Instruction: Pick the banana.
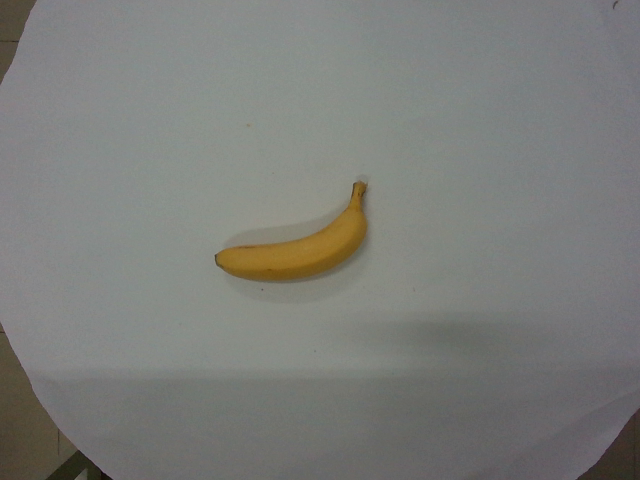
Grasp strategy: vertical